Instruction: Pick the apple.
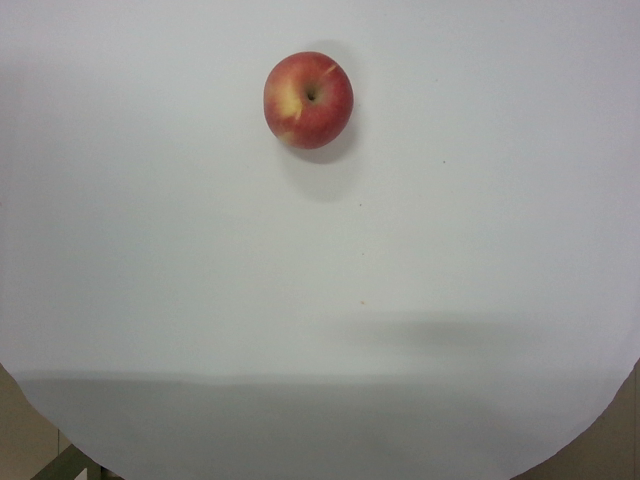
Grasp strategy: vertical